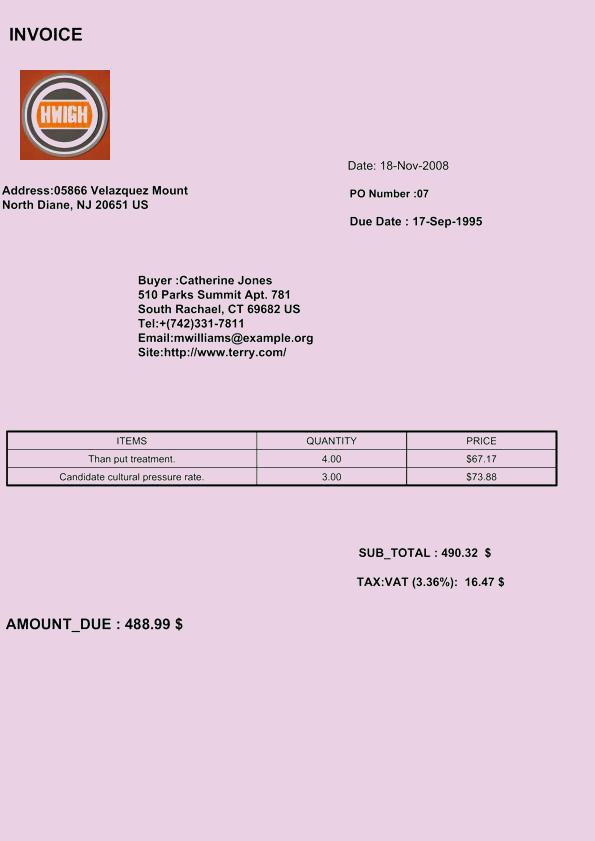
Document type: Invoice